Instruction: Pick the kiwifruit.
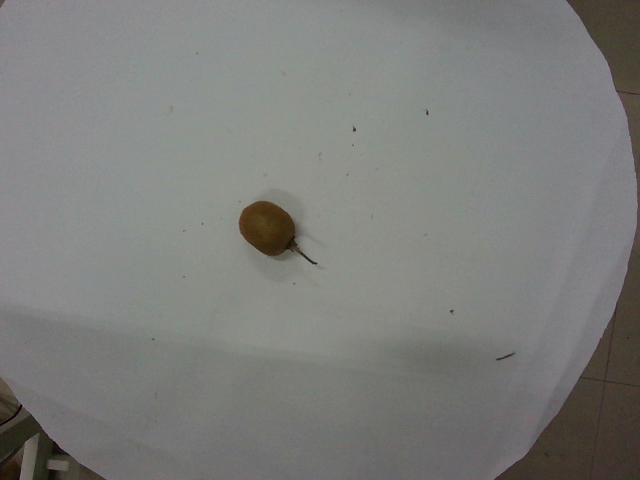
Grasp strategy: vertical